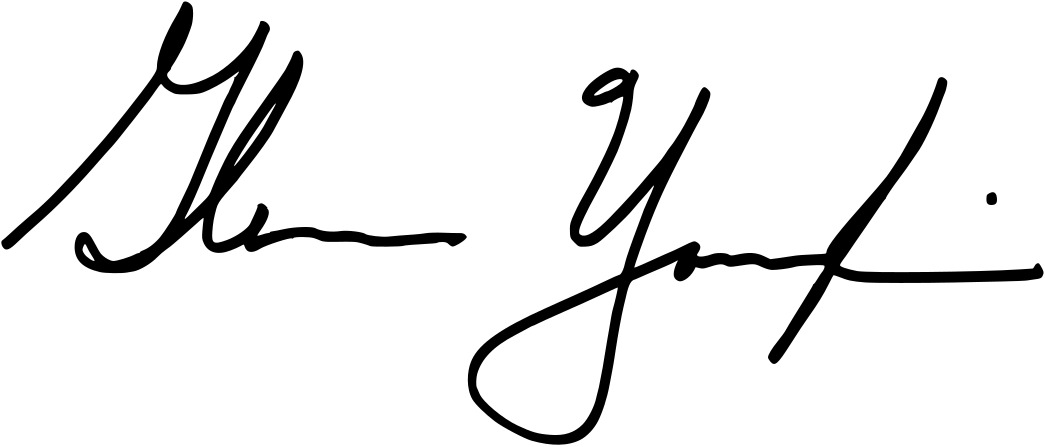
Signature of: glenn youngkin